Question: What appears to be the issue?
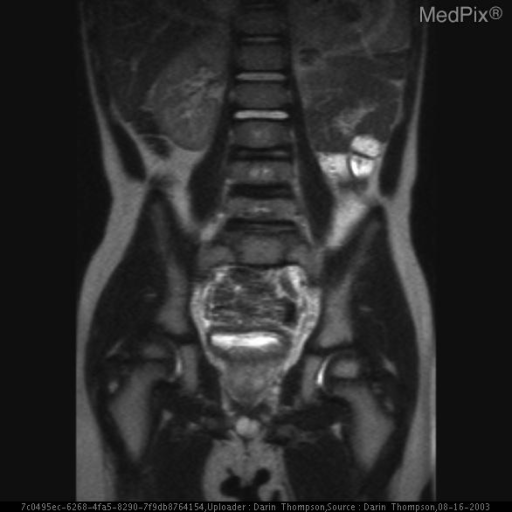
Answer: The findings suggest Findings:  US:  lobulated mass at bladder trigone with color flow, with apparent involvement of bilateral ureteral orifices.Mild right pelvocaliectesis .

CT: Irregular soft tissue mass posterior bladder wall outlined by contrast instilled through catheter

MRI:  T2WI shows enlargement of the prostate.. Coronal T2 weighted MRI shows enlargment of the prostate at the base of the bladder.. The patient might have a history of Urinary obstruction, hematuria. Afebrile w/o history of febrile illness..